Question: How is the property described in the document?
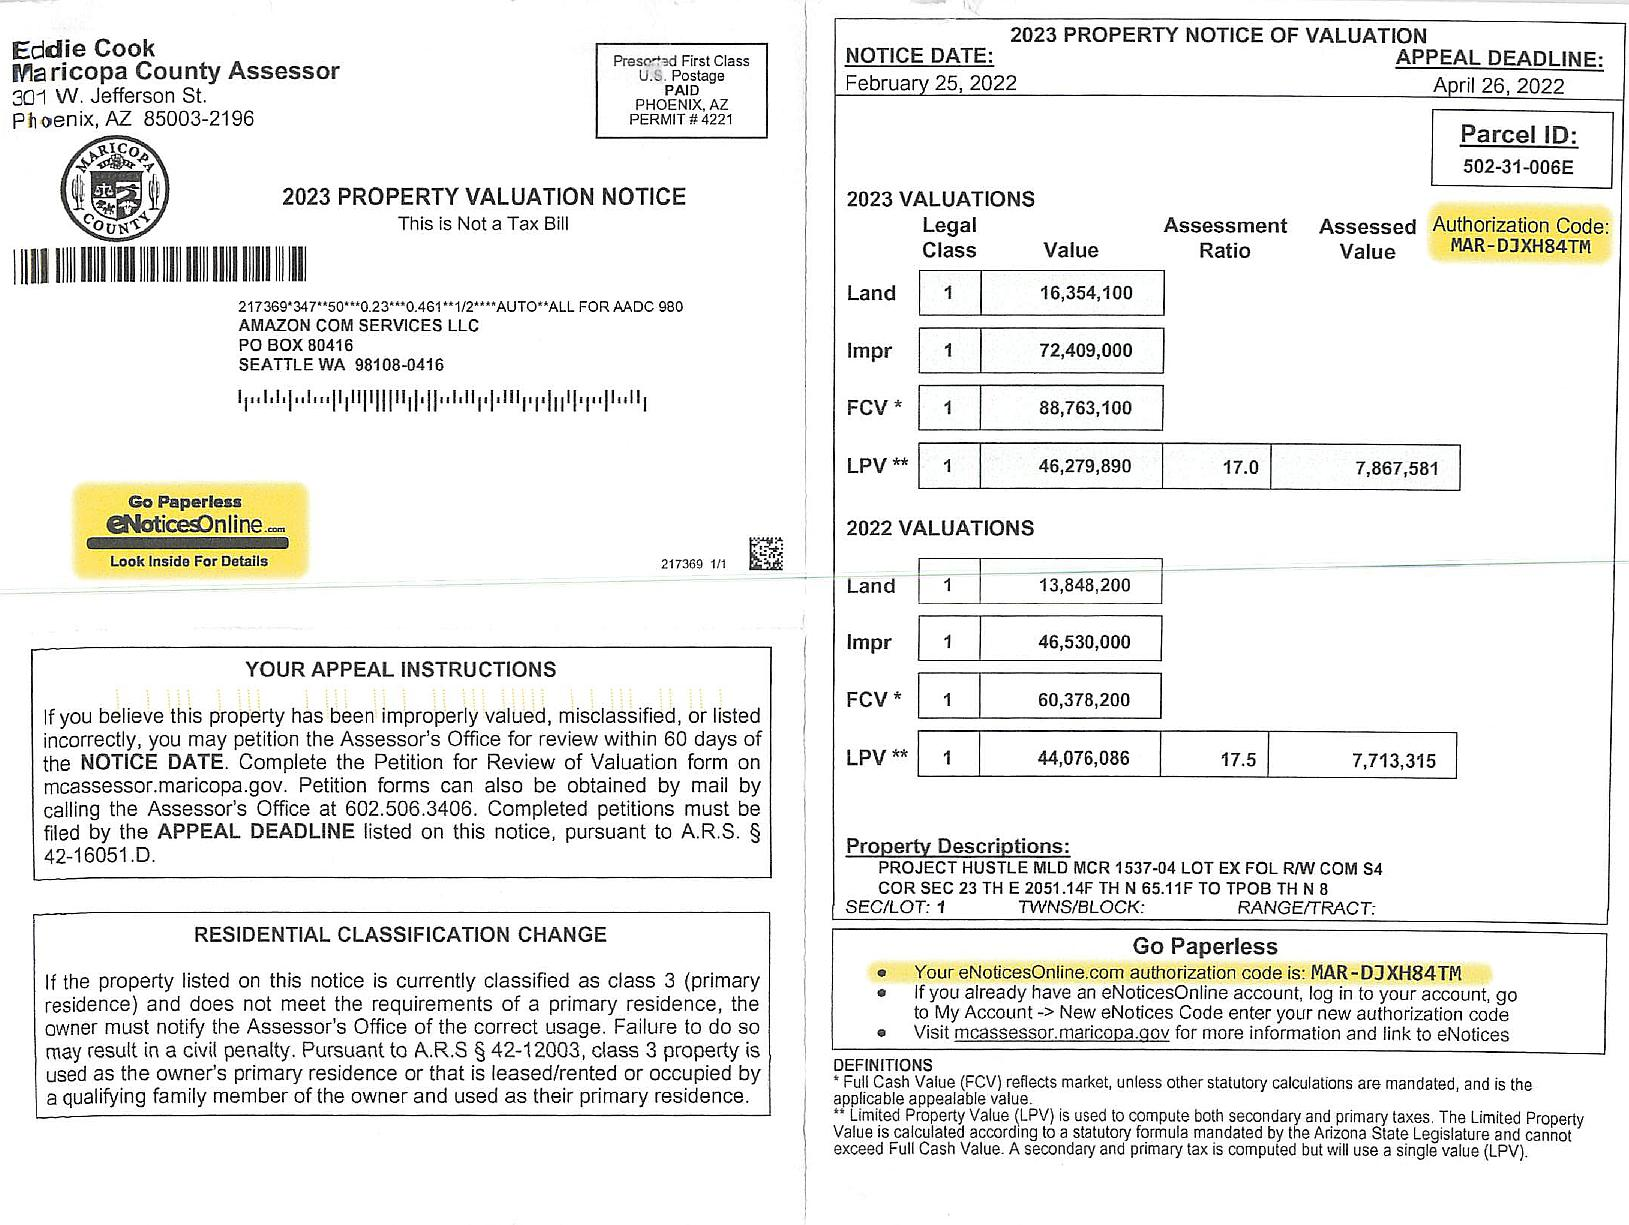
Answer: "PROJECT HUSTLE MLD MCR 1537-04 LOT EX FOL"